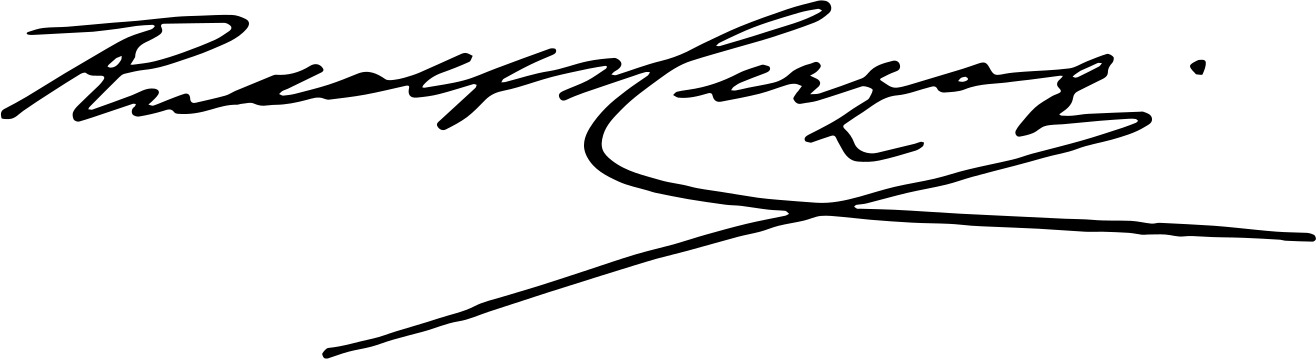
Signature of: q2172949